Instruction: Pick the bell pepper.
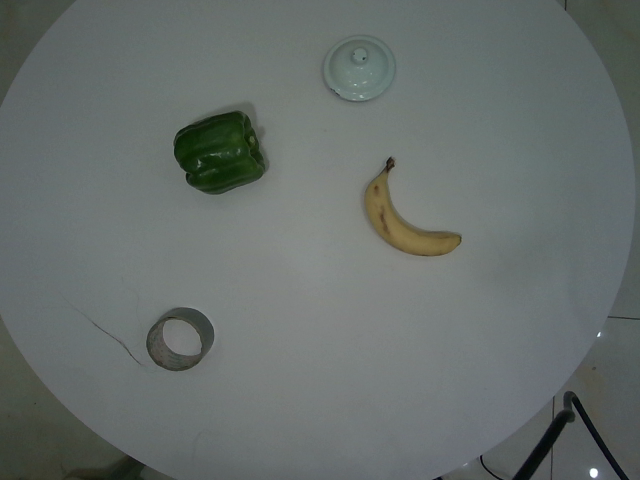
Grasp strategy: vertical